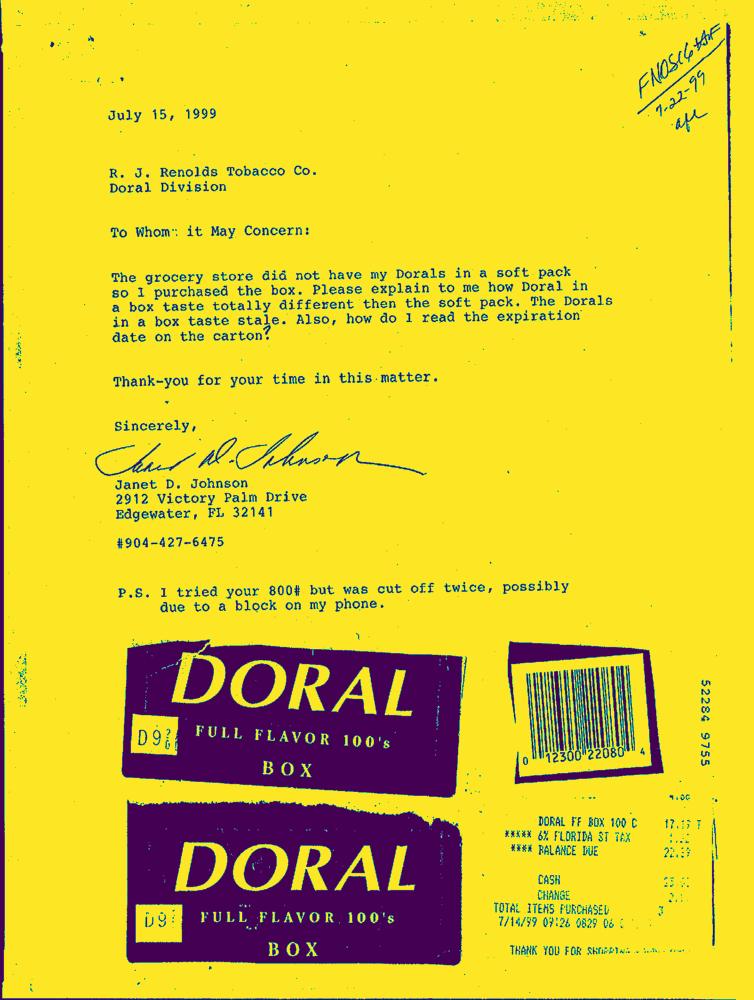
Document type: Invoice-Doc